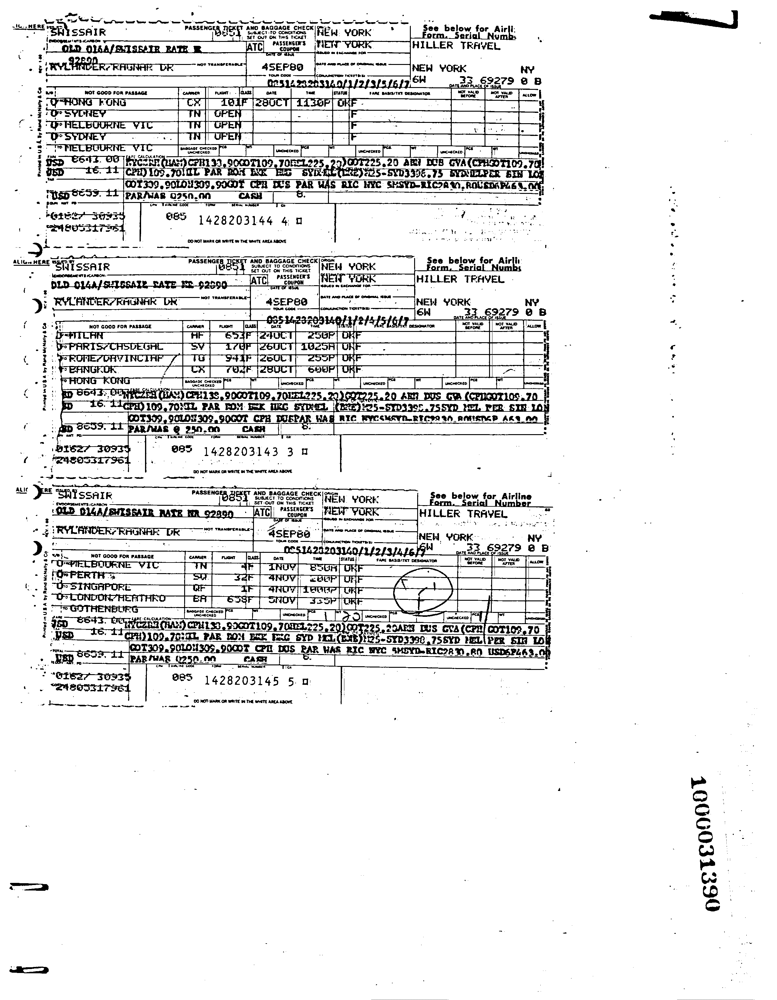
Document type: Invoice